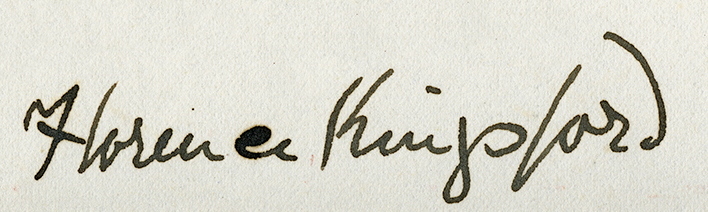
Signature of: florence kate kingsford